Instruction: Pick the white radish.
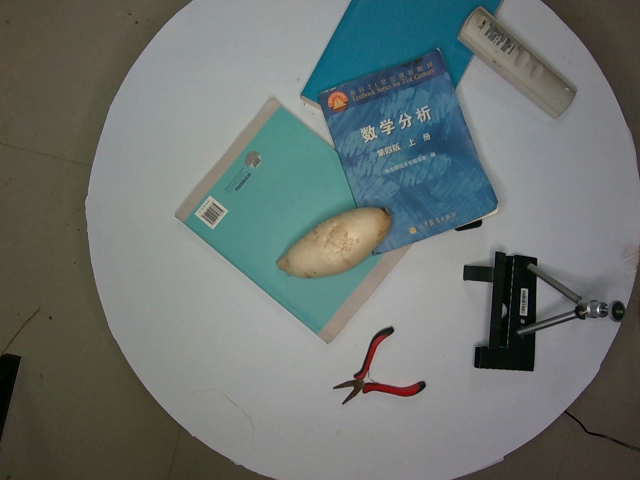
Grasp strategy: vertical